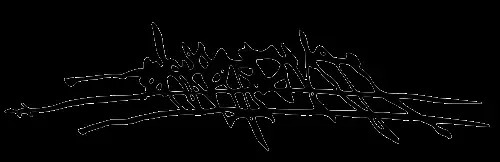
Signature of: rajneesh